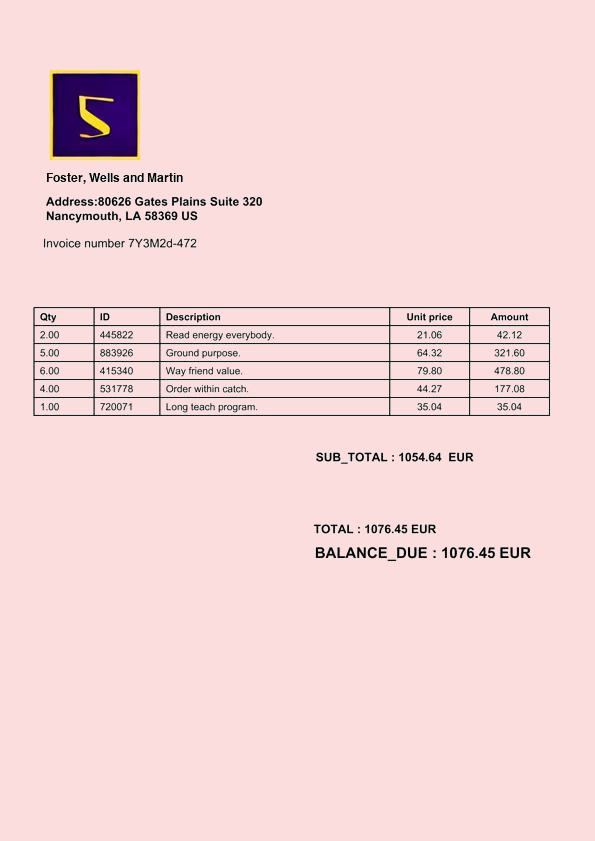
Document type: Invoice